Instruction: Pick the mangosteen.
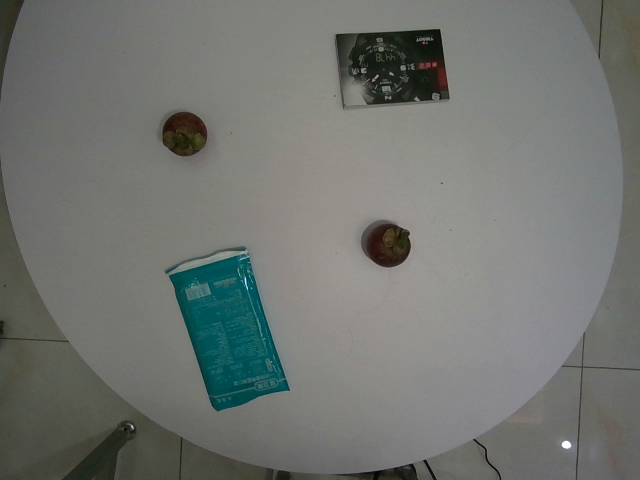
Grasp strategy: vertical